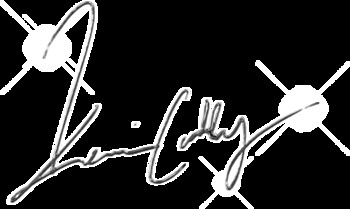
Signature of: kerri colby